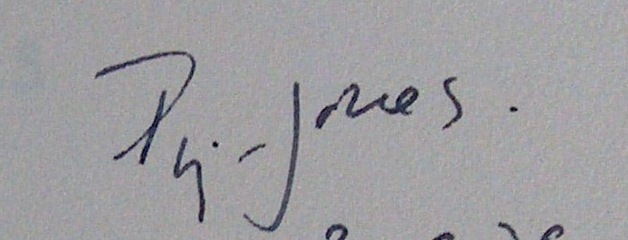
Signature of: q3380639